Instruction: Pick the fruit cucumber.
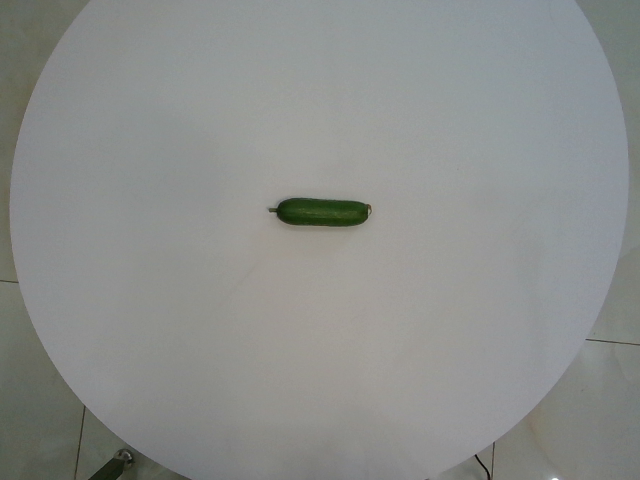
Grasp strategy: vertical